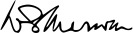
Signature of: w s merwin